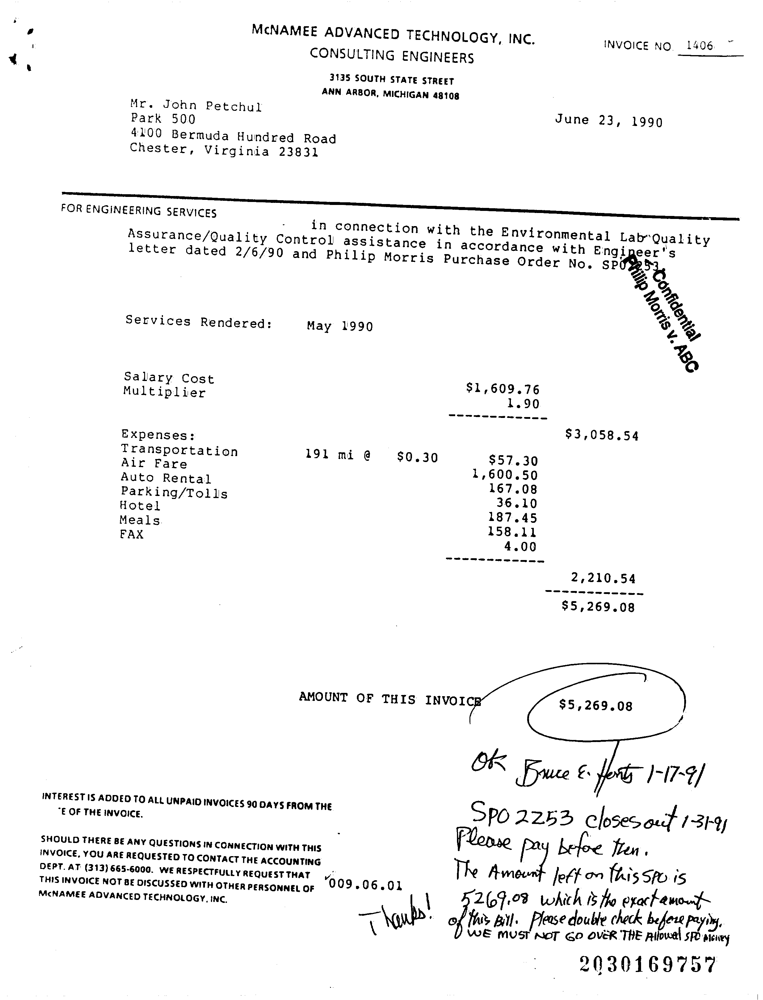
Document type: Invoice